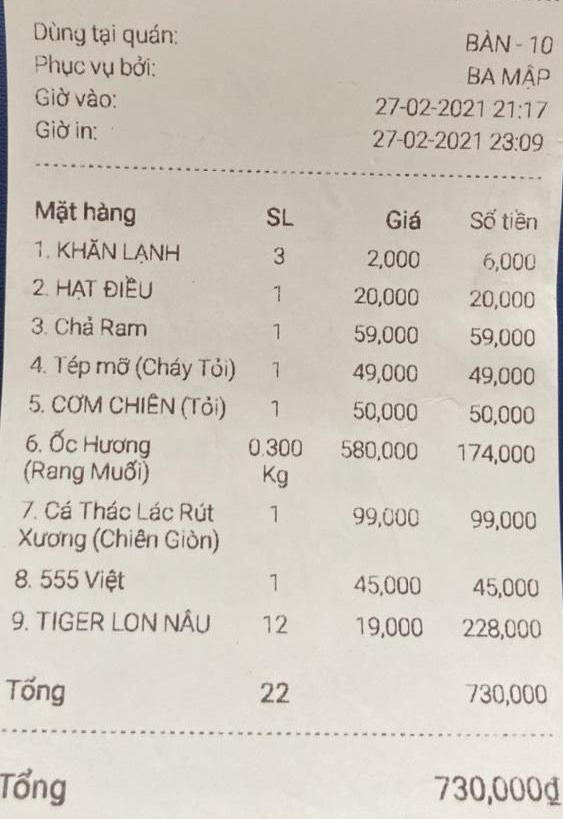
Dùng tại quán: BÀN - 10
Phục vụ bởi: BA MẬP
Giờ vào: 27-02-2021 21:17
Giờ in: 27-02-2021 23:09

<table>
<tr>
<th>Mặt hàng</th>
<th>SL</th>
<th>Giá</th>
<th>Số tiền</th>
</tr>
<tr>
<td>1. KHĂN LẠNH</td>
<td>3</td>
<td>2,000</td>
<td>6,000</td>
</tr>
<tr>
<td>2. HẠT ĐIỀU</td>
<td>1</td>
<td>20,000</td>
<td>20,000</td>
</tr>
<tr>
<td>3. Chả Ram</td>
<td>1</td>
<td>59,000</td>
<td>59,000</td>
</tr>
<tr>
<td>4. Tép mỡ (Cháy Tỏi)</td>
<td>1</td>
<td>49,000</td>
<td>49,000</td>
</tr>
<tr>
<td>5. CƠM CHIÊN (Tỏi)</td>
<td>1</td>
<td>50,000</td>
<td>50,000</td>
</tr>
<tr>
<td>6. Ốc Hương (Rang Muối)</td>
<td>0.300 Kg</td>
<td>580,000</td>
<td>174,000</td>
</tr>
<tr>
<td>7. Cá Thác Lác Rút Xương (Chiên Giòn)</td>
<td>1</td>
<td>99,000</td>
<td>99,000</td>
</tr>
<tr>
<td>8. 555 Việt</td>
<td>1</td>
<td>45,000</td>
<td>45,000</td>
</tr>
<tr>
<td>9. TIGER LON NÂU</td>
<td>12</td>
<td>19,000</td>
<td>228,000</td>
</tr>
<tr>
<td>Tổng</td>
<td>22</td>
<td></td>
<td>730,000</td>
</tr>
</table>

Tổng 730,000đ